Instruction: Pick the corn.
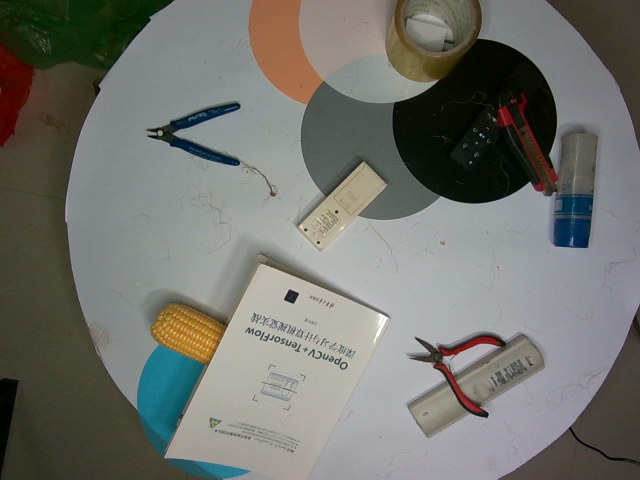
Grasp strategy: vertical